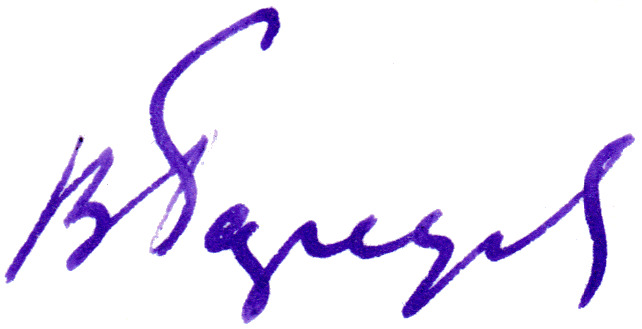
Signature of: valeri barsukov